Identify and extract the amount in words, amount in numbers, payee name, cheque date, and bank name from the image.
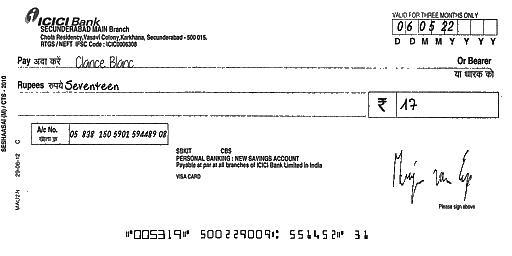
amt_in_words: Seventeen
amt_in_figures: 17
payee_name: Clarice Blanc
bank_name: ICICI Bank
cheque_date: 06/05/22